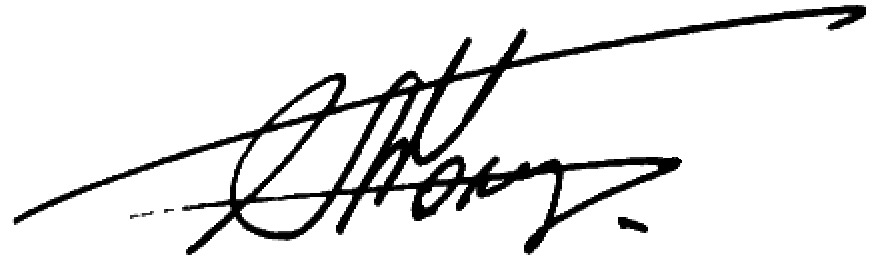
Signature of: anatolii holubchenko